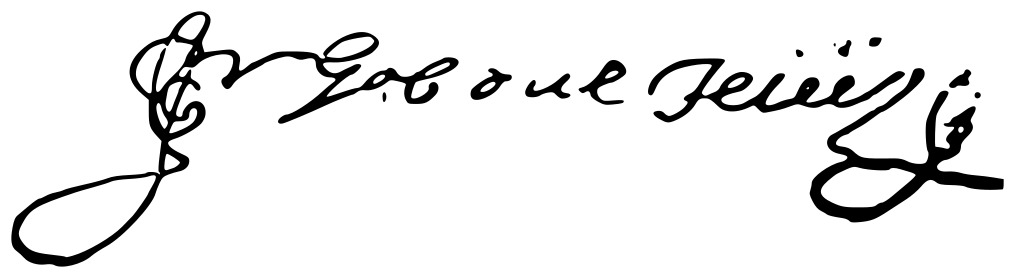
Signature of: tirso de molina